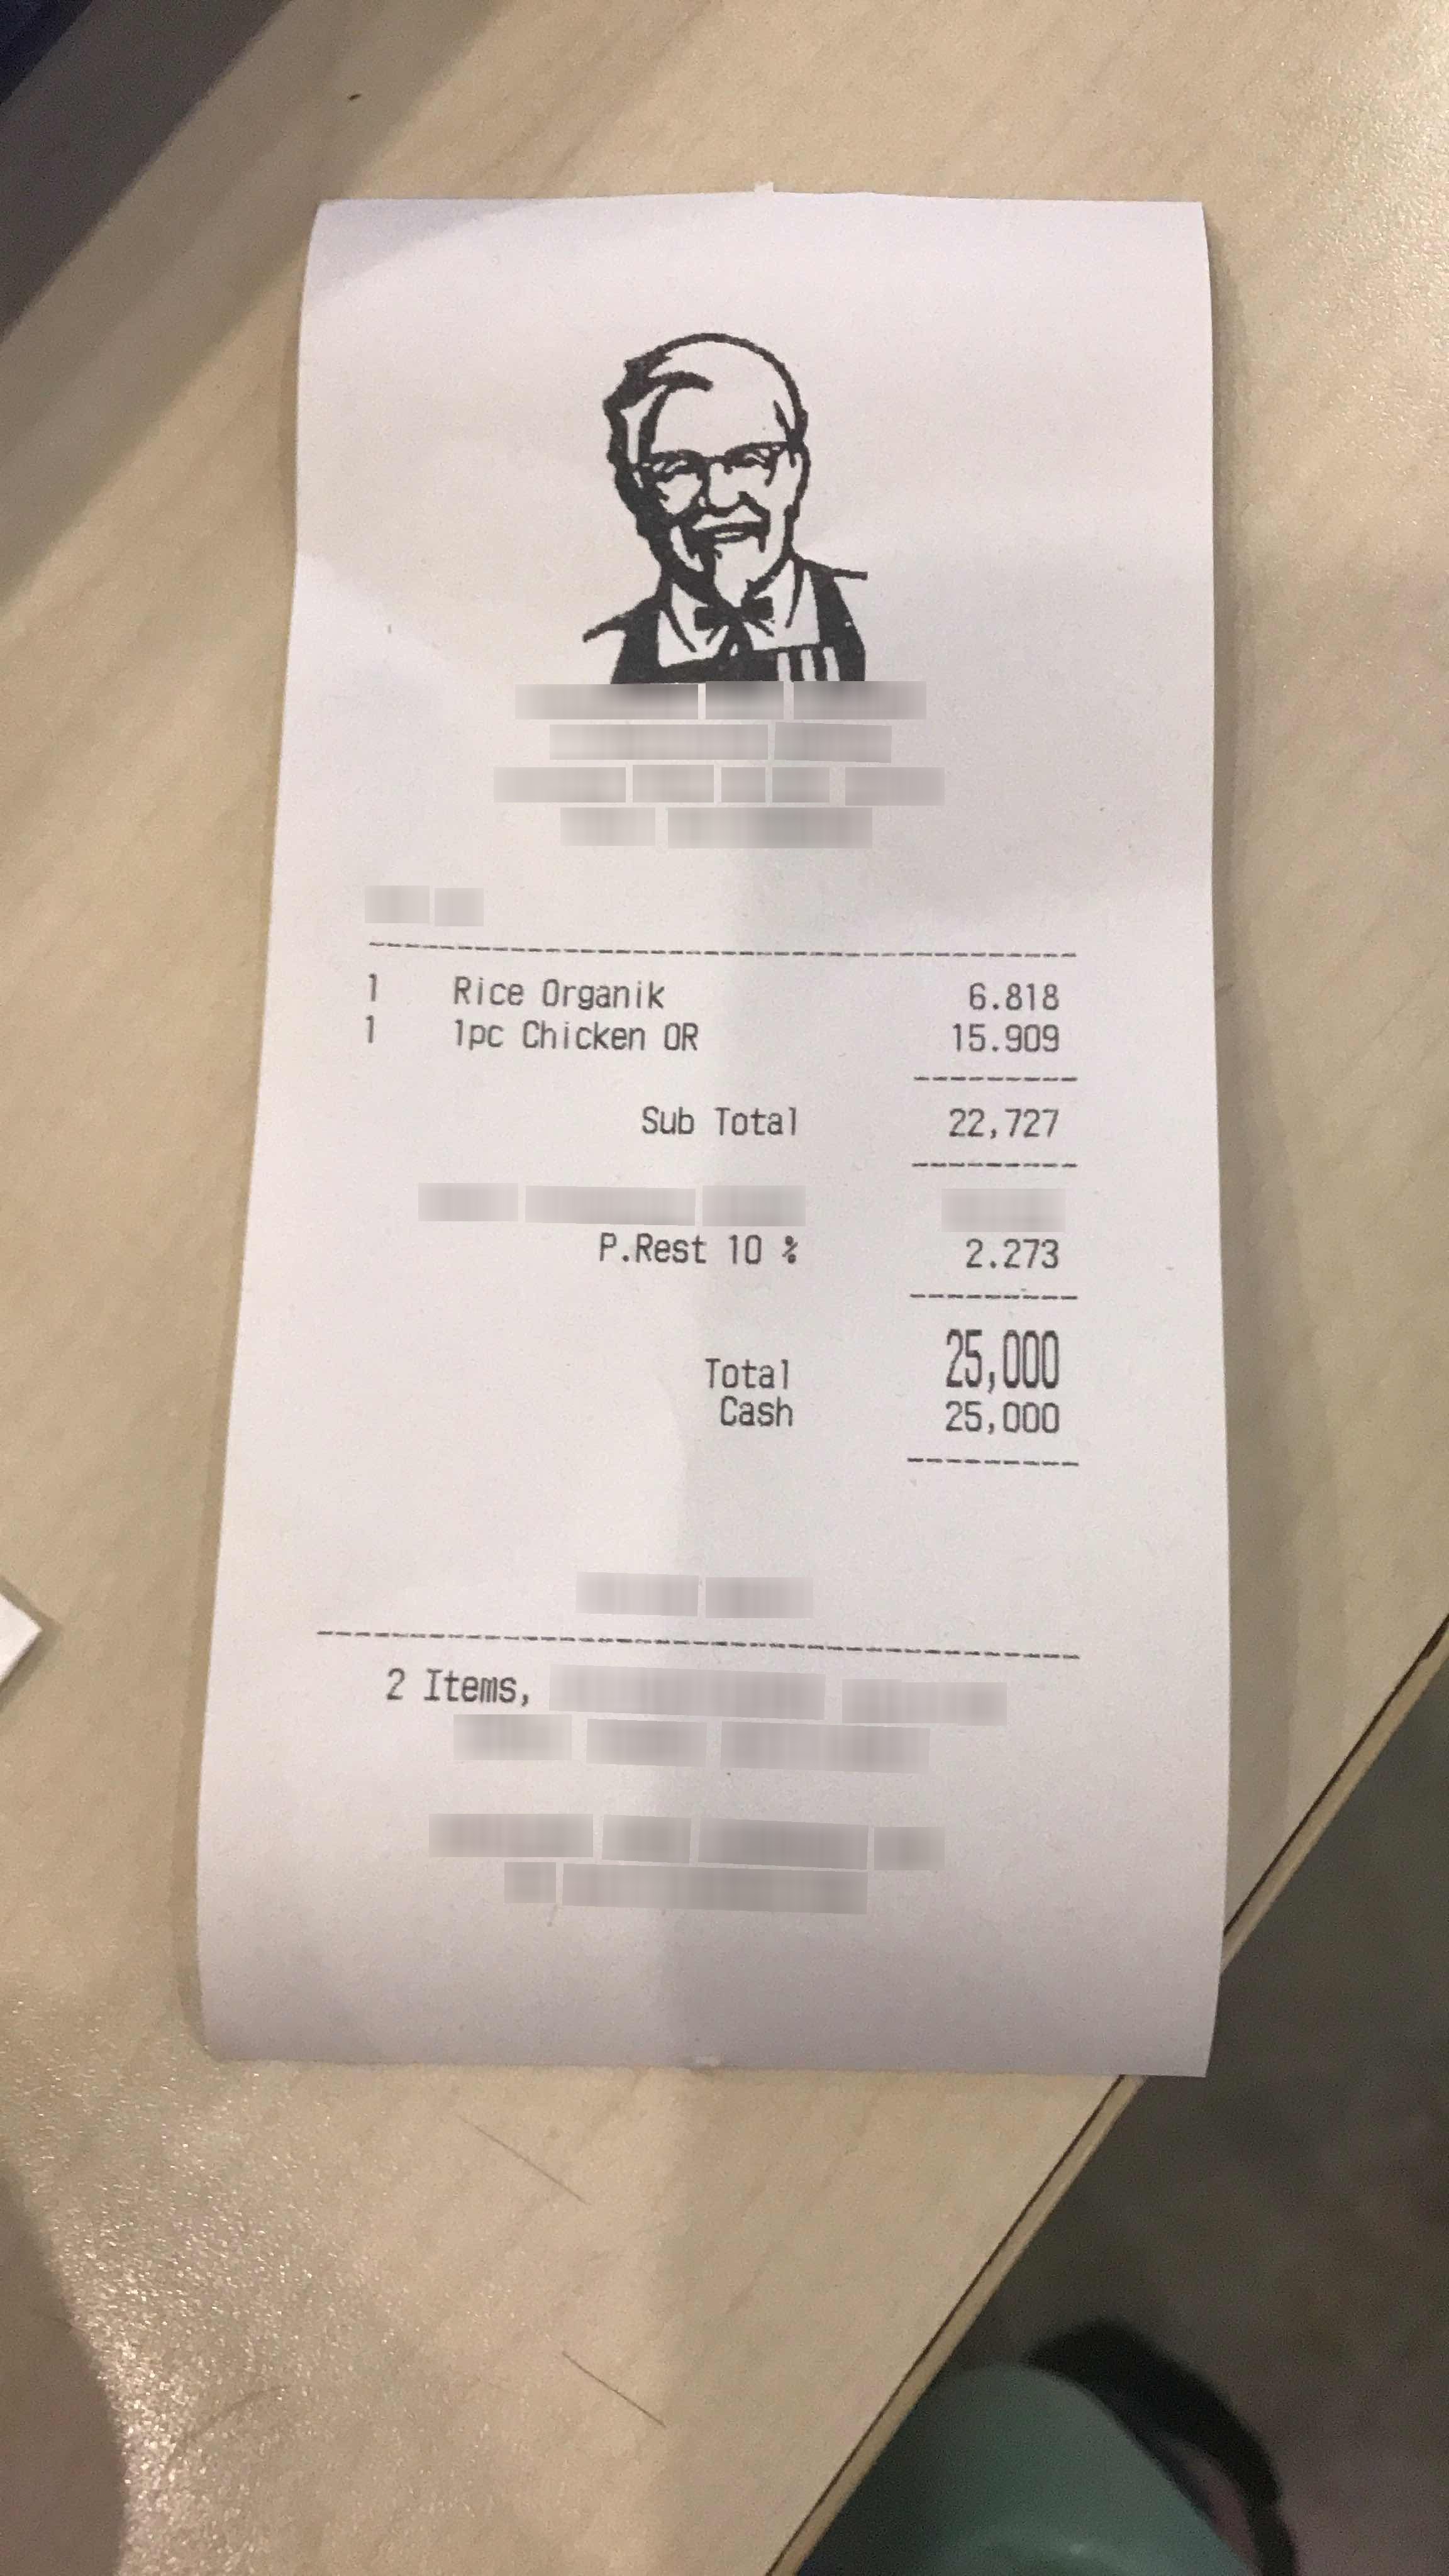
Receipt information:
subtotal: 22,727
total: 25,000
line_items: item_name: Rice Organisk
item_value: 6.818
item_quantity: 1
item_name: 1pc Chicken OR
item_value: 15.909
item_quantity: 1